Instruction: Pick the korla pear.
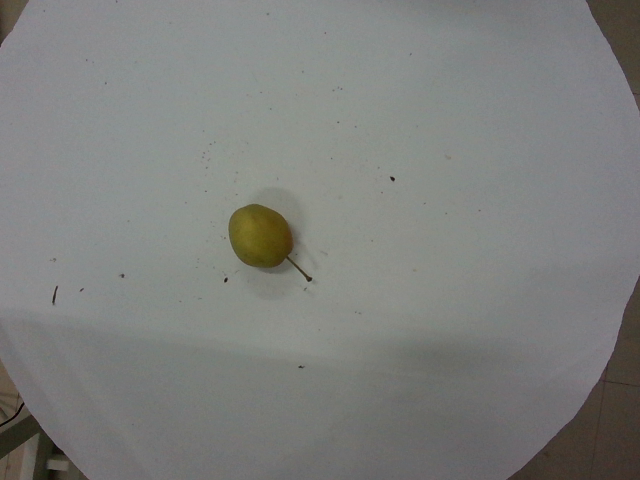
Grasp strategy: vertical